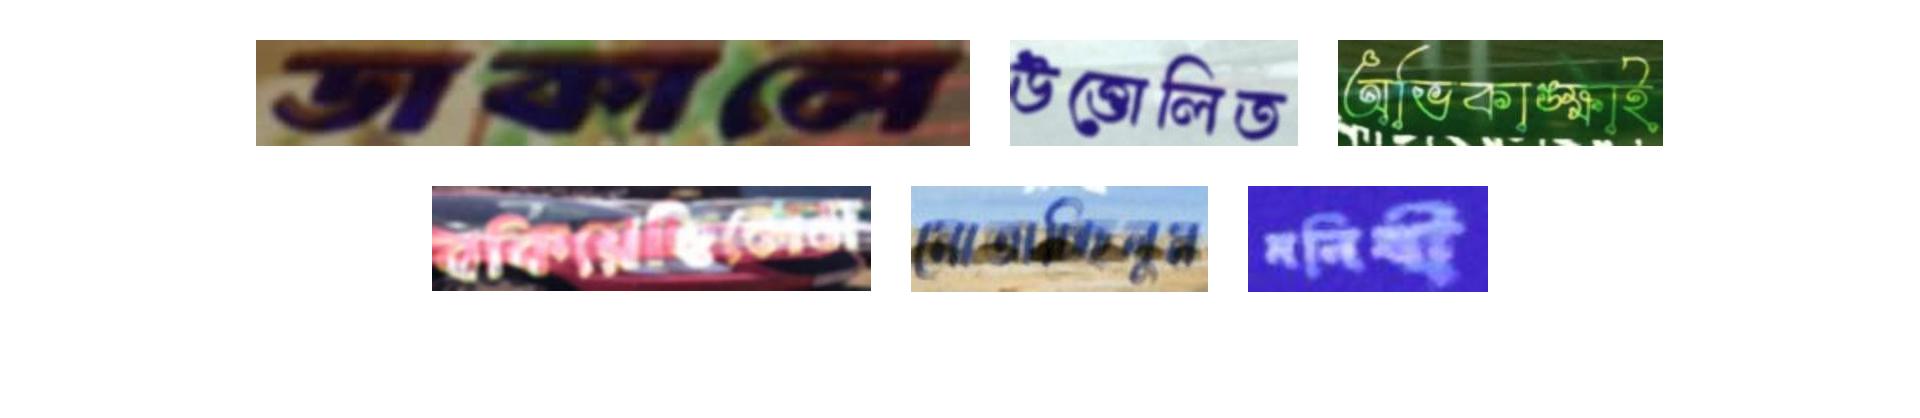
ডাকালে উত্তোলিত অভিকাঙ্ক্ষাই
বকিয়েছিলেম মোতাচ্ছিলুম মনিষী